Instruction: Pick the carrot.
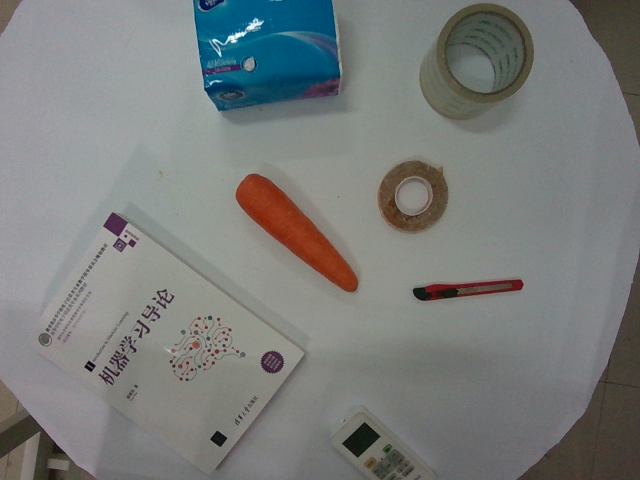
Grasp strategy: vertical